Question: What is the suspected problem?
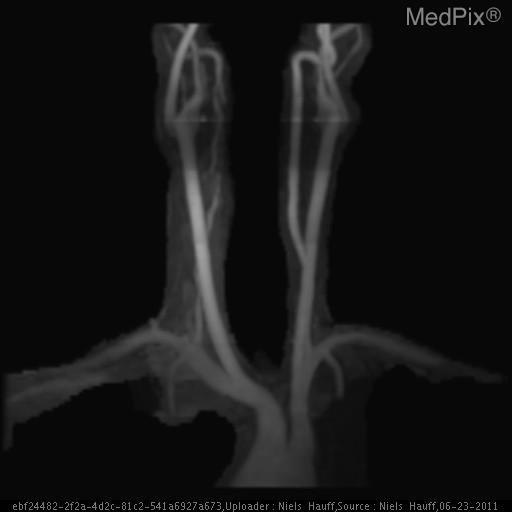
Answer: The findings suggest On the right, there is a long segment vertebral artery dissection spanning approximately from C1-C6.  Brain imaging was did not show any restricted diffusion to suggest secondary ischemia.. Coronal MIP of contrast enhanced MRA demonstrating asymmetric narrowed lumen of right vertebral artery with irregular contour.. The patient might have a history of 33 year old woman with 2 weeks of posterior headache and neck pain, nausea, and intermittent dizziness.  This has been worsening over the last 2 days. She reports subjective paresthesias of both hands as well as left upper extremity weakness..